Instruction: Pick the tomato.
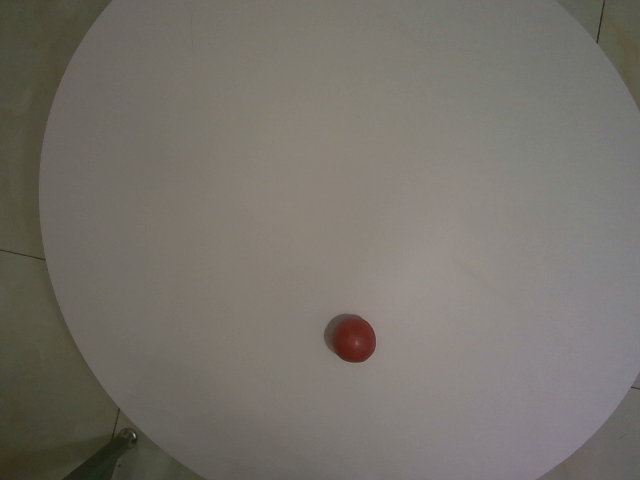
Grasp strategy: vertical